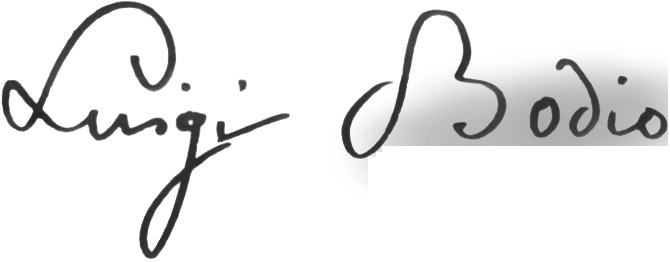
Signature of: luigi bodio